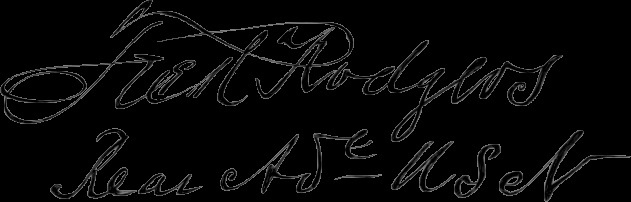
Signature of: frederick rodgers